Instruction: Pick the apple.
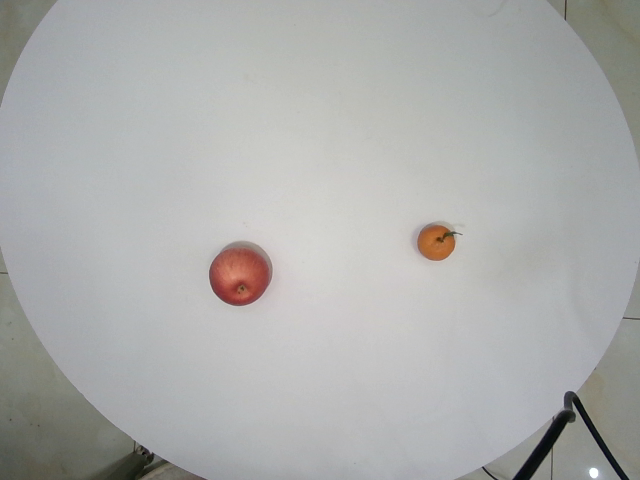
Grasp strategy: vertical